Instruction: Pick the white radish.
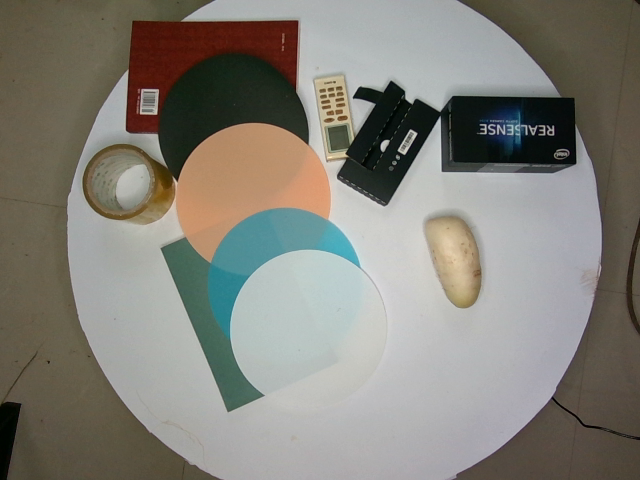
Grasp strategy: vertical